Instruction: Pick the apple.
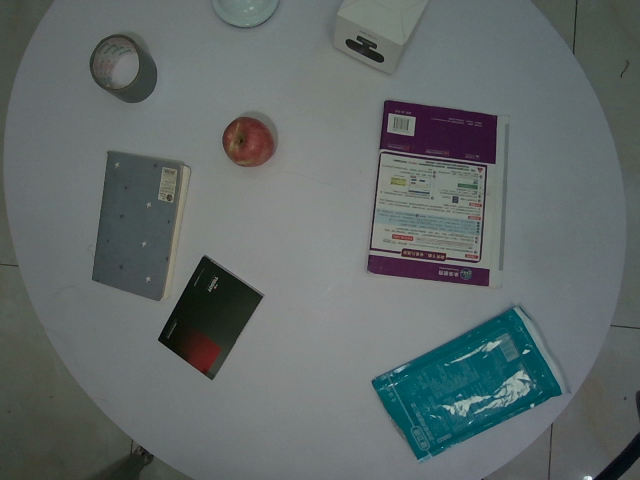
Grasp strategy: vertical